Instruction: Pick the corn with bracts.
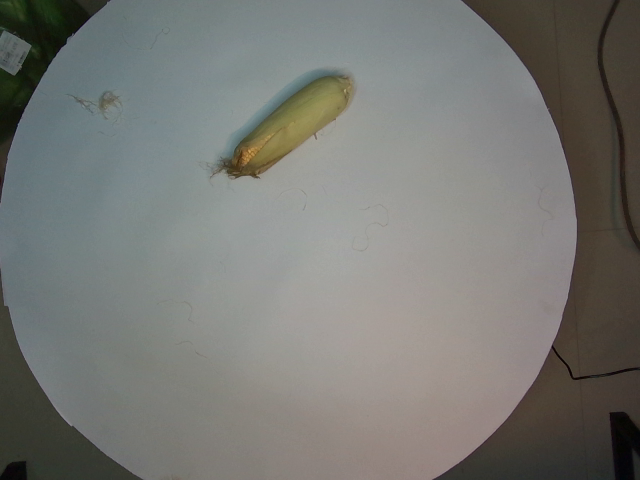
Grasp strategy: vertical